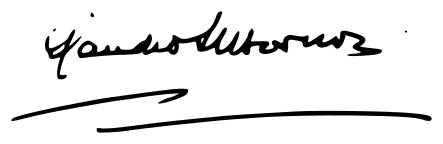
Signature of: claudio sánchez albornoz y menduiña